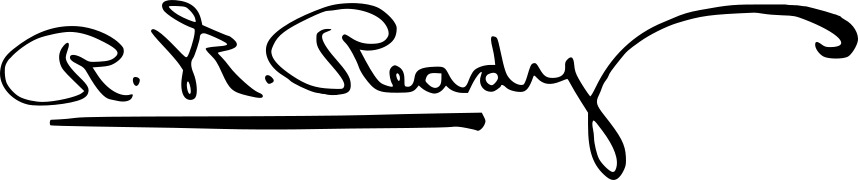
Signature of: rudolph ready